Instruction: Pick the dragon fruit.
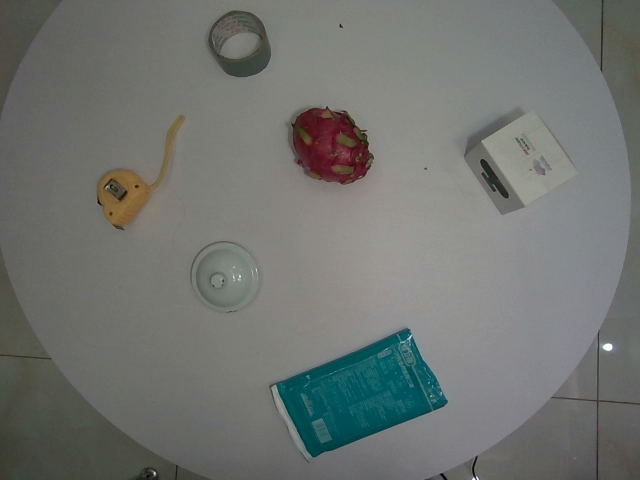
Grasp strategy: vertical